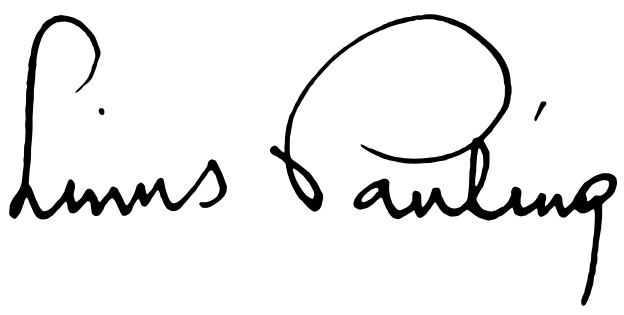
Signature of: linus pauling